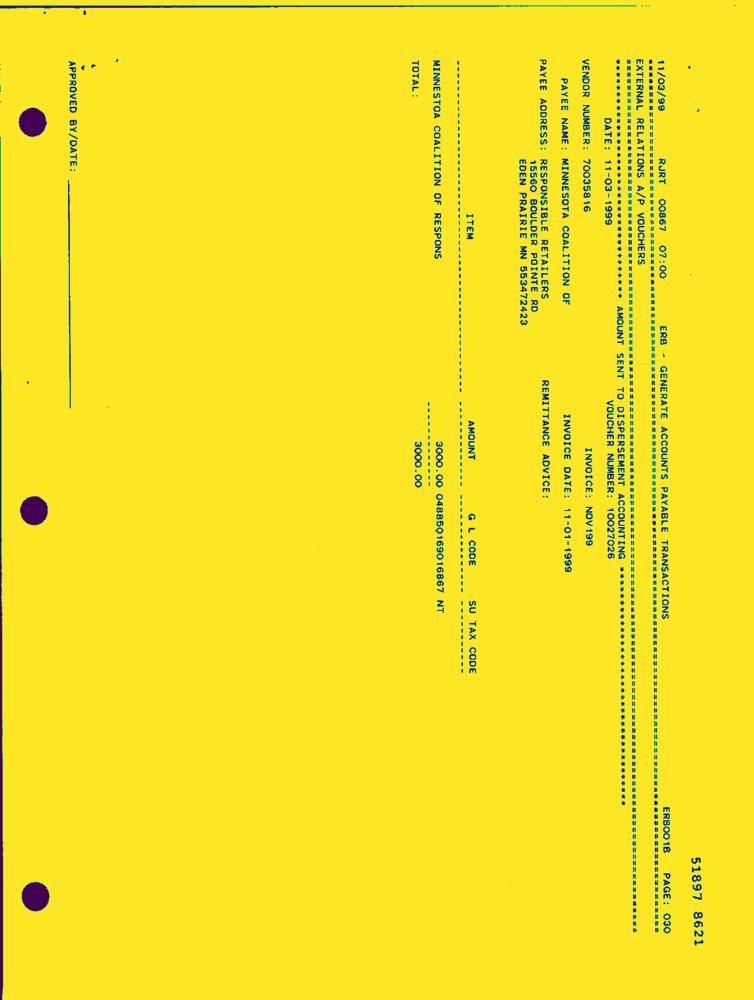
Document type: Invoice-Doc